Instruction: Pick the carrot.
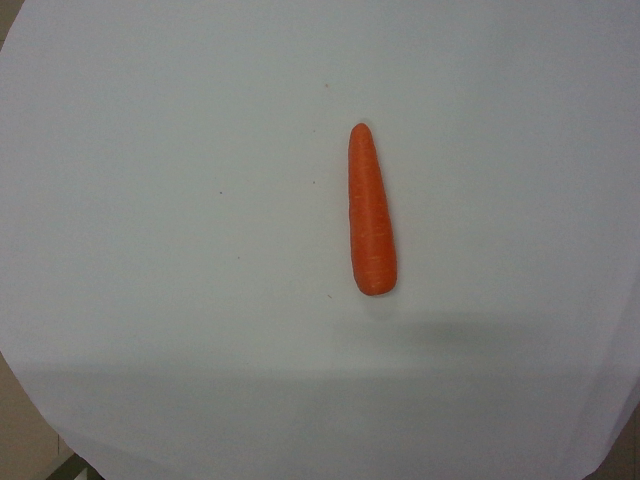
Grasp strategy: vertical